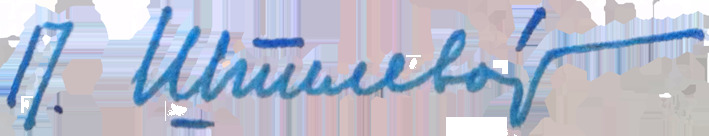
Signature of: piotr szpilewoj